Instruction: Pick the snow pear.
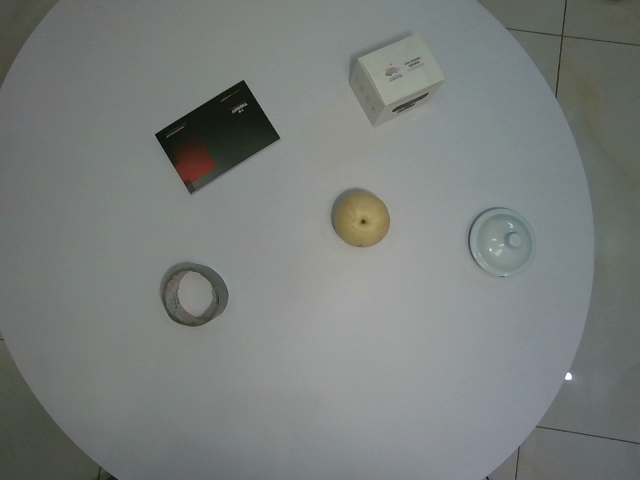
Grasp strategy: vertical